Question: What appears to be the issue?
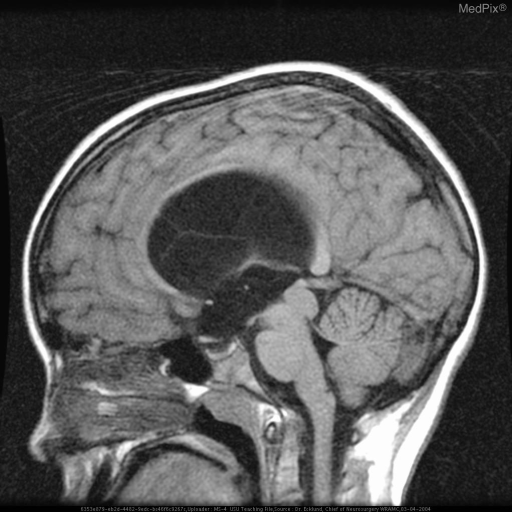
Answer: The findings suggest Symmetric severe dilation of the third and lateral ventricles.  Fourth ventricle is of normal size and contour.  There is obliteration of Sylvian aqueduct by an enlarged and convex portion of the superior tectal plate.   There is no reliable evidence of parenchymal enhancement here or otherwise.  There is a linear increased FLAIR signal noted around the lateral ventricles suggestive of transependymal pressure or CSF flow.  The orbits, skull base and pituitary fossa are all WNL.  Normal intracranial flow void seen. Symmetric severe dilation of the third and lateral ventricles.  Fourth ventricle is of normal size and contour.  There is obliteration of Sylvian aqueduct by an enlarged and convex portion of the superior tectal plate.   There is no reliable evidence of parenchymal enhancement here or otherwise.  There is a linear increased FLAIR signal noted around the lateral ventricles suggestive of transependymal pressure or CSF flow.  The orbits, skull base and pituitary fossa are all WNL.  Normal intracranial flow void seen.. The patient might have a history of Pt is a 10 y/o bright male with a h/o developmental tremor and some degree of gait asymmetry/ right toe flat walking with a short h/o new onset severe headache with associated loss of balance leading to fall, no LOC.  Previous hx unknown..